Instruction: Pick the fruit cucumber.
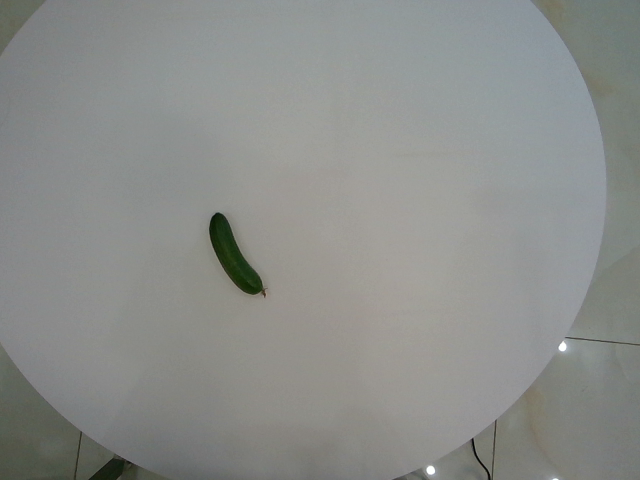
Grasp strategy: vertical